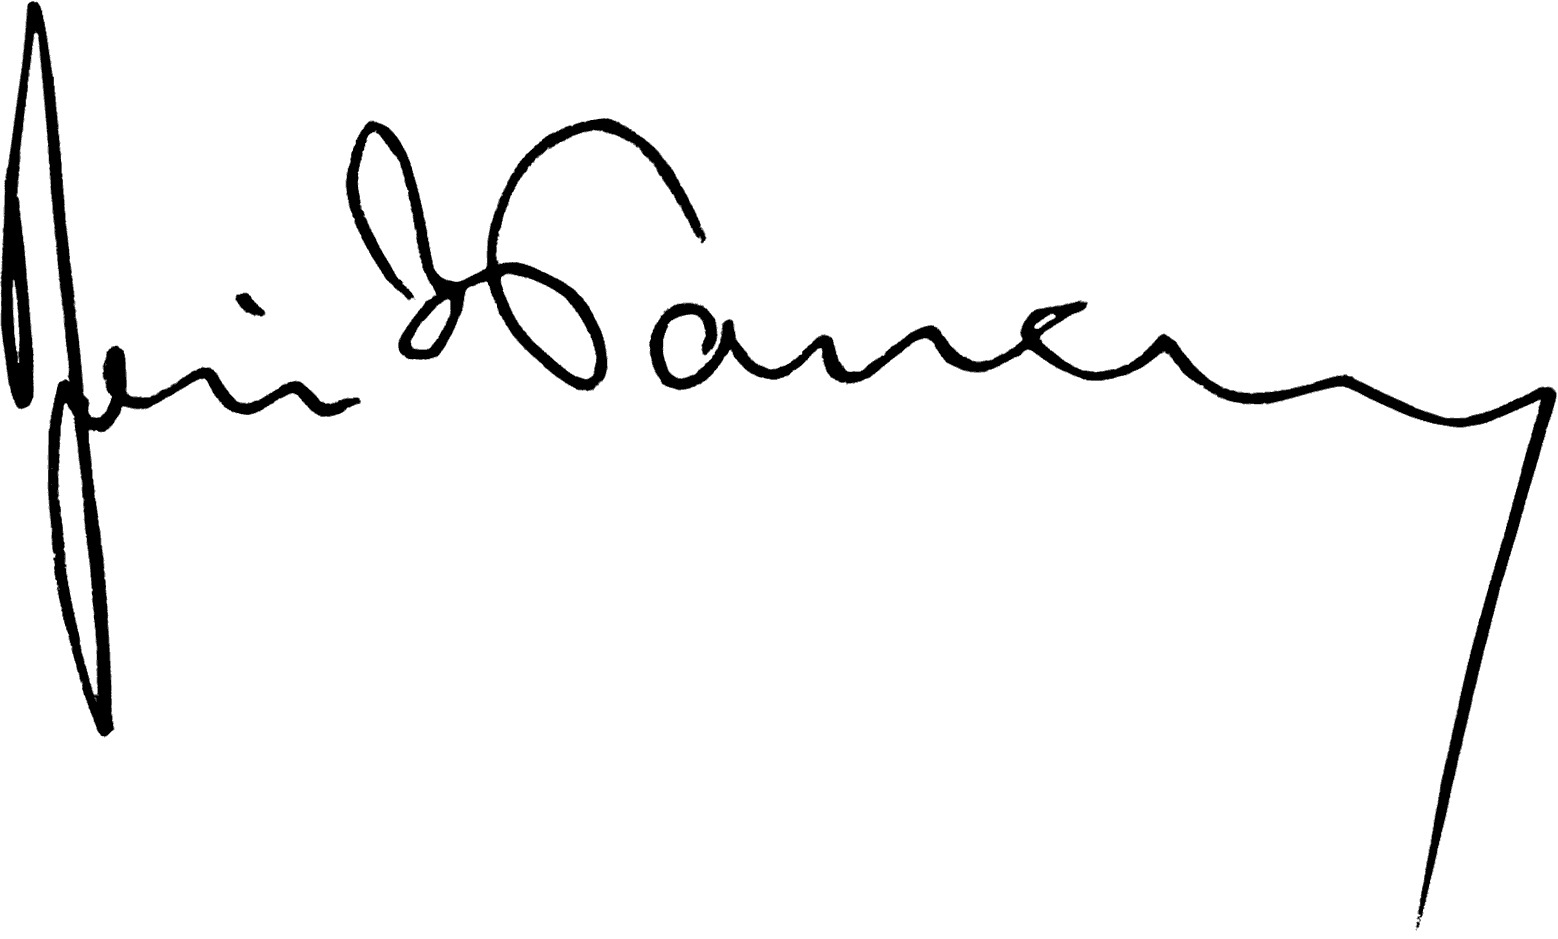
Signature of: yuri zbanatsky